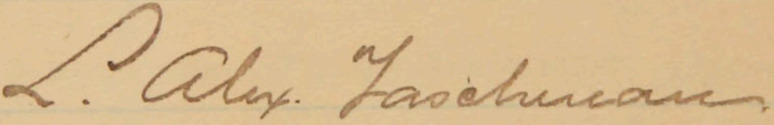
Signature of: louis alexandre taschereau